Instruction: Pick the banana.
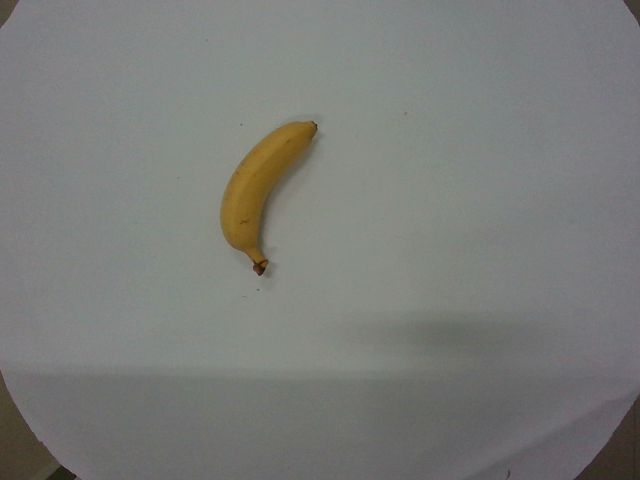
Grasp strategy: vertical